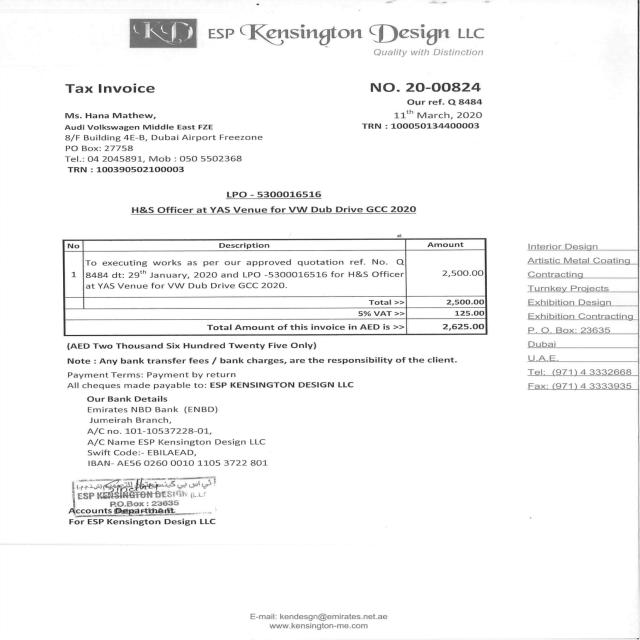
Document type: Invoice